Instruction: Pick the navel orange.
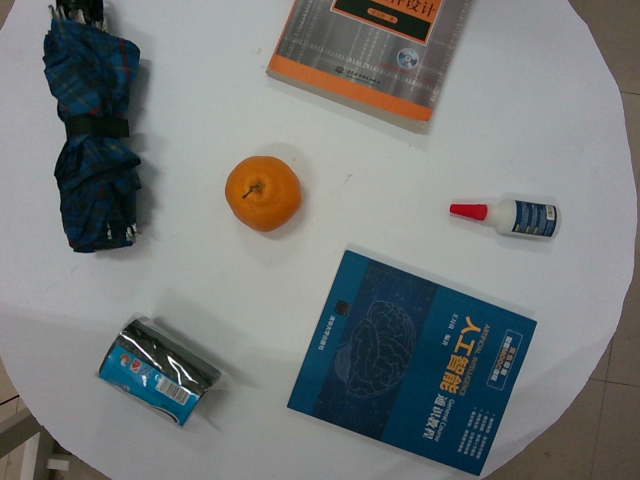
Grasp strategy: vertical